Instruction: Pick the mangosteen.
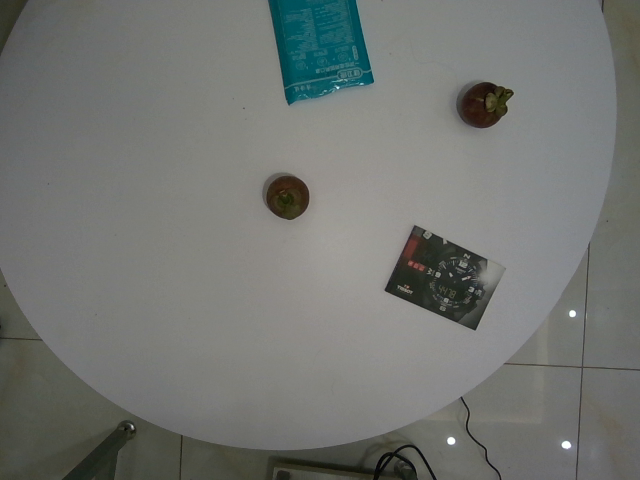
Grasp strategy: vertical